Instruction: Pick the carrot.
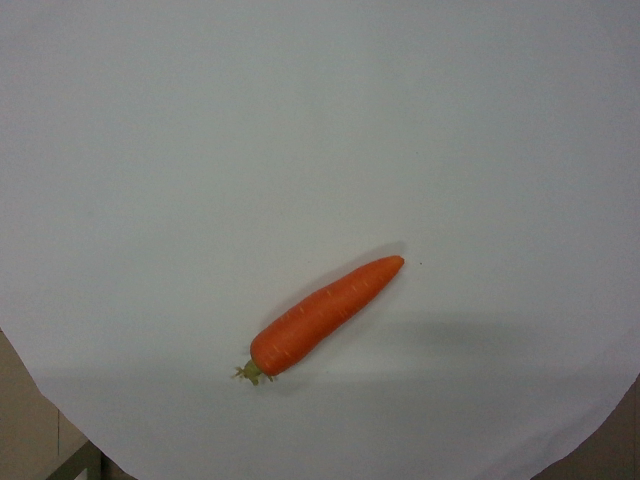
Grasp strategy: vertical